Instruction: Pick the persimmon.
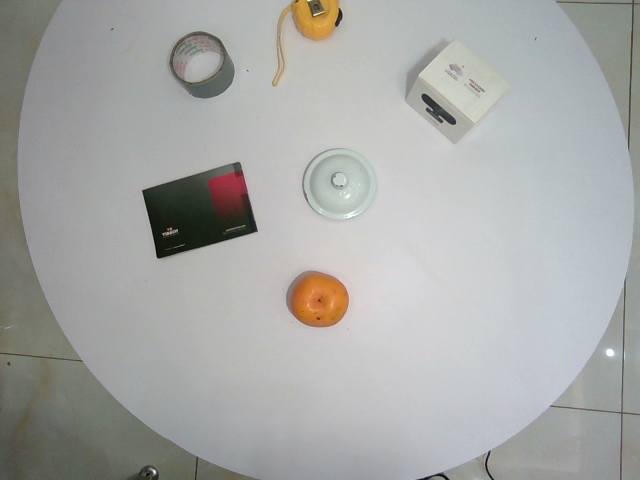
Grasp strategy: vertical